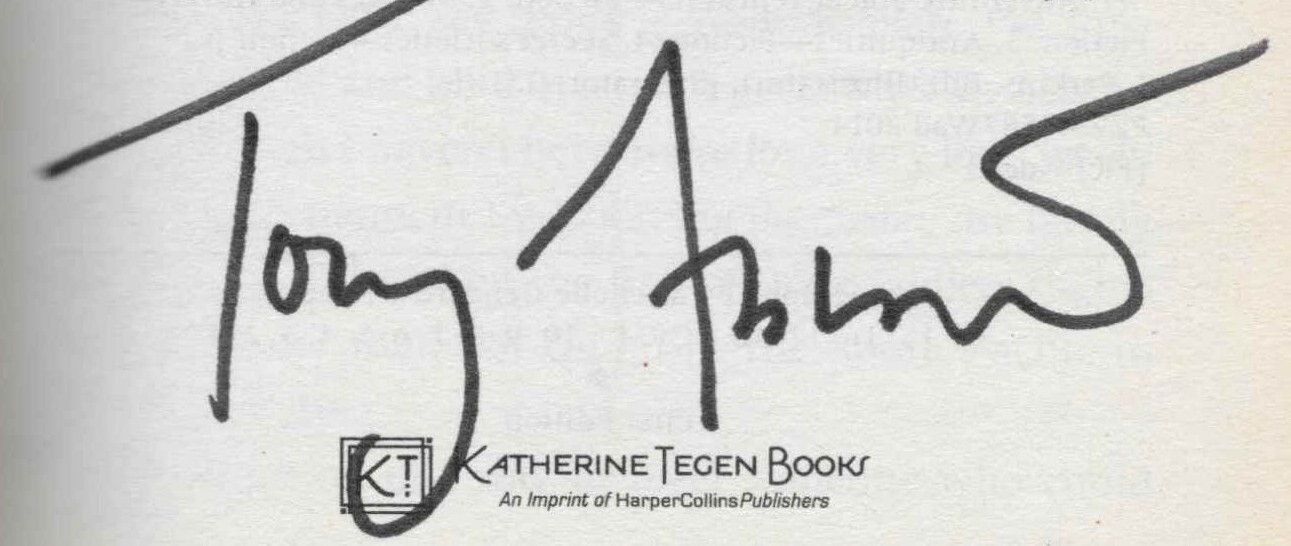
Signature of: tony abbott